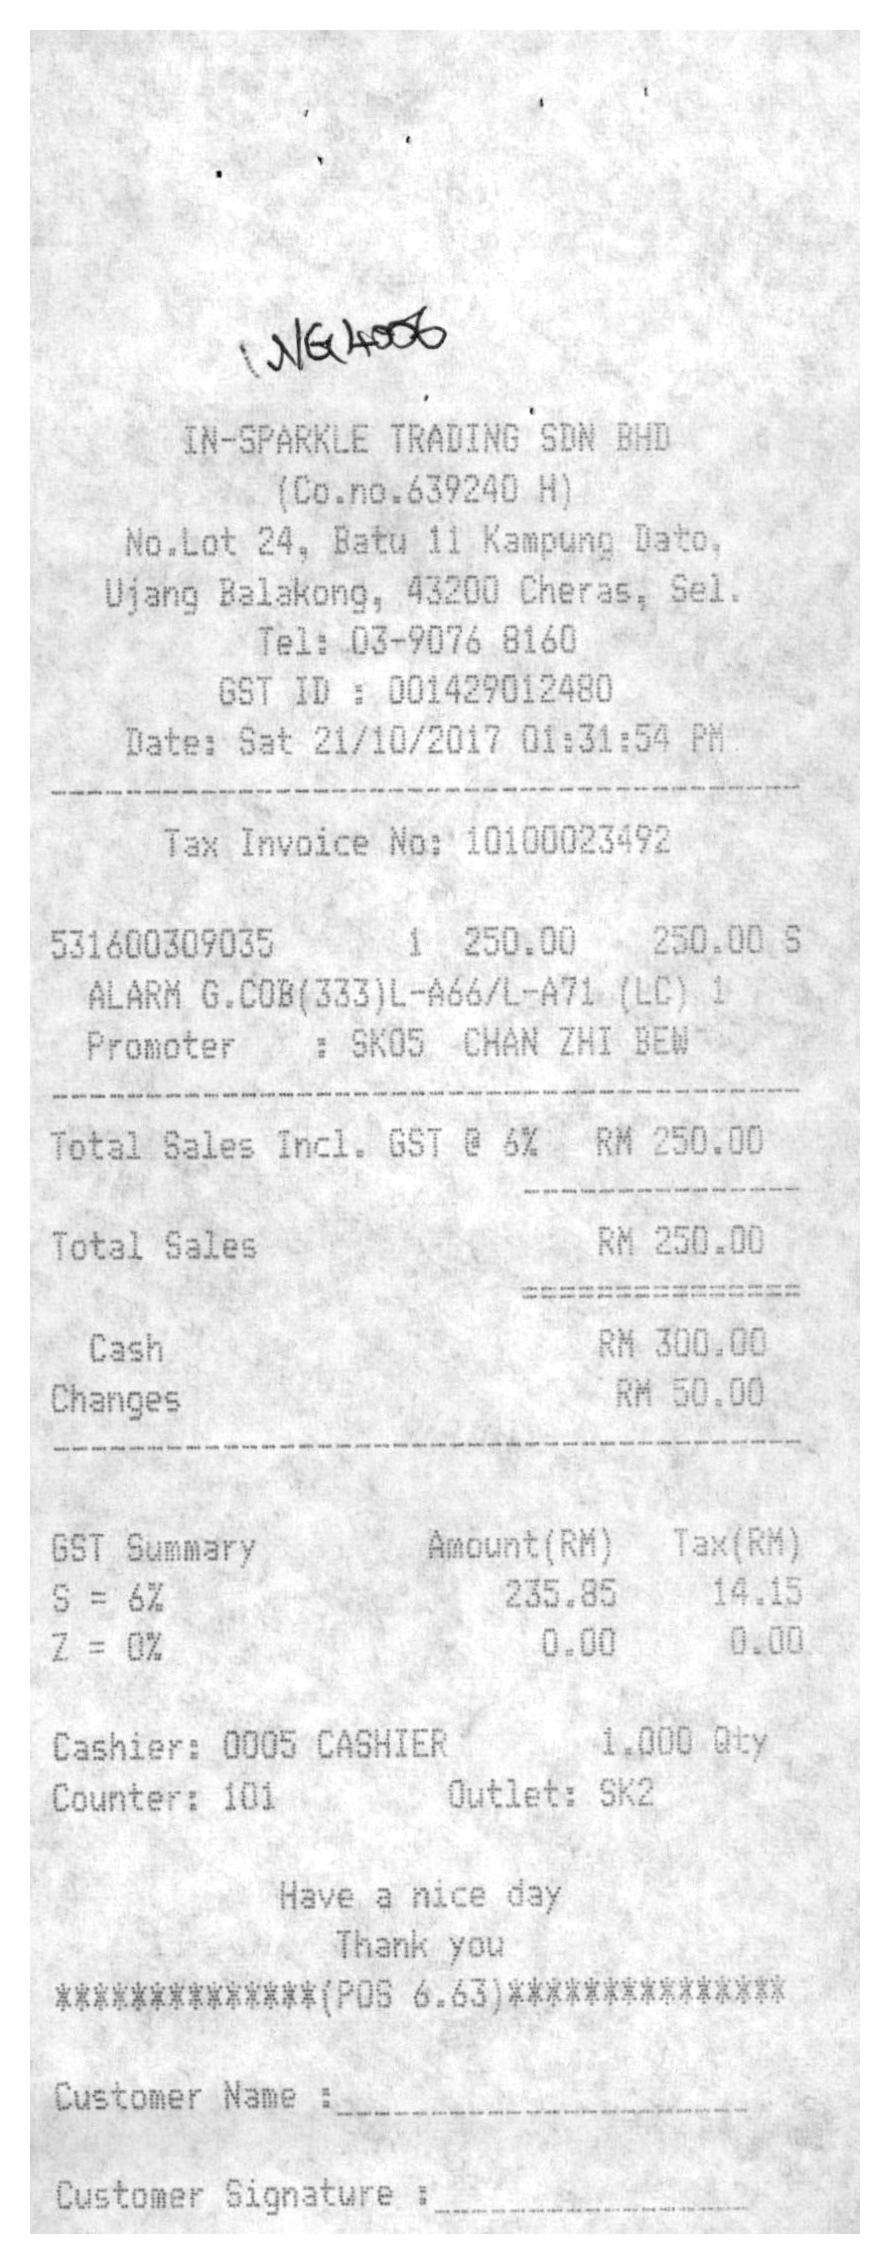
IN-SPARKLE TRADING SDN BHD
(CO.NO.639240 H)
NO.LOT 24, BATU 11 KAMPUNG DATO,
UJANG BALAKONG, 43200 CHERAS, SEL.
TEL: 03-9076 8160
GST ID : 001429012480
DATE: SAT 21/10/2017 01:31:54 PM
TAX INVOICE NO: 10100023492
531600309035
1
250.00
250.00 S
ALARM G.COB(333)L-A66/L-A71 (LC) 1
PROMOTER
: SK05
CHAN ZHI BEW
TOTAL SALES INCL. GST @ 6%
RM 250.00
TOTAL SALES
RM 250.00
CASH
RM 300.00
CHANGES
RM 50.00
GST SUMMARY
AMOUNT(RM)
TAX(RM)
S = 6%
235.85
14.15
Z = 0%
0.00
0.00
CASHIER: 0005 CASHIER
1.000 QTY
COUNTER: 101
OUTLET: SK2
HAVE A NICE DAY
THANK YOU
(POS 6.63)
CUSTOMER NAME :
CUSTOMER SIGNATURE :